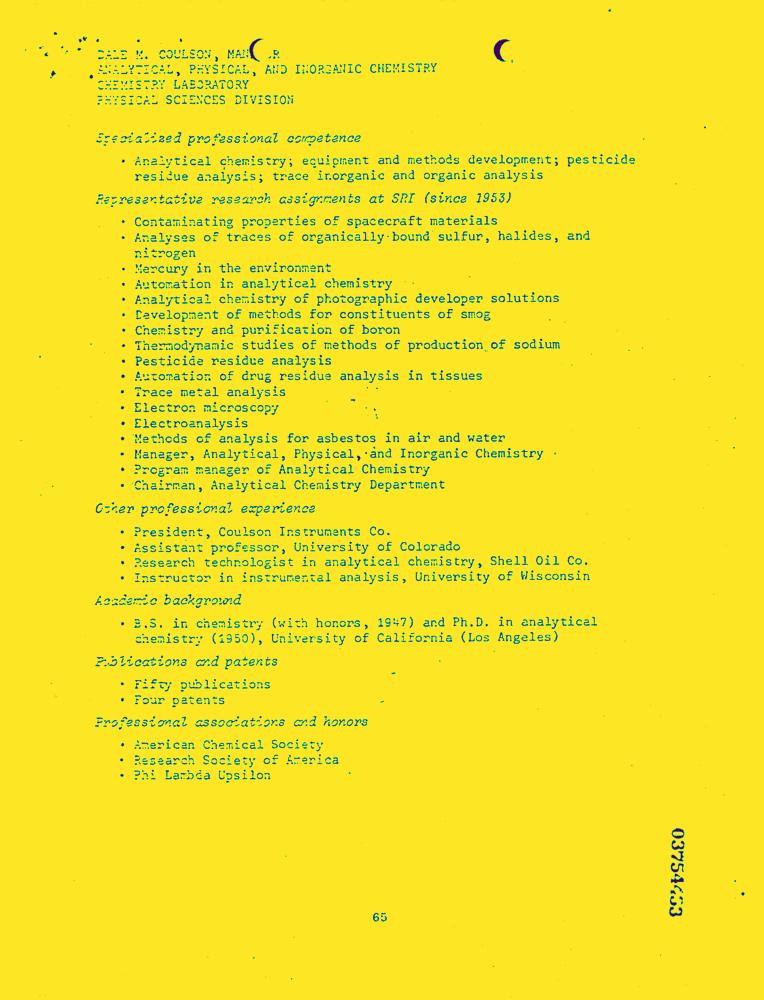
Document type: Resume-Doc